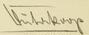
Signature of: minya diez dührkoop